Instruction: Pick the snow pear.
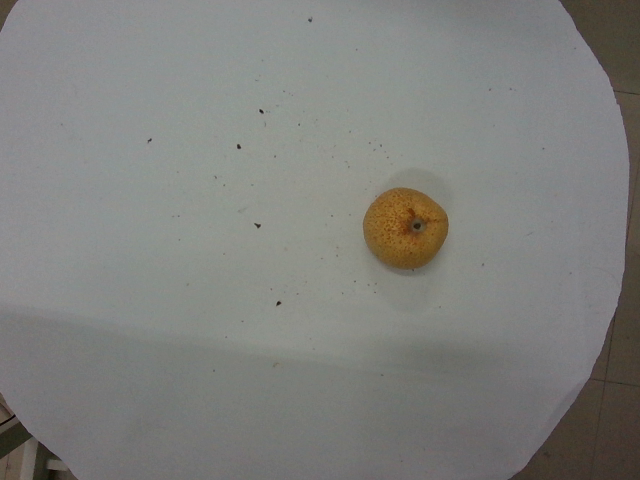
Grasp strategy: vertical